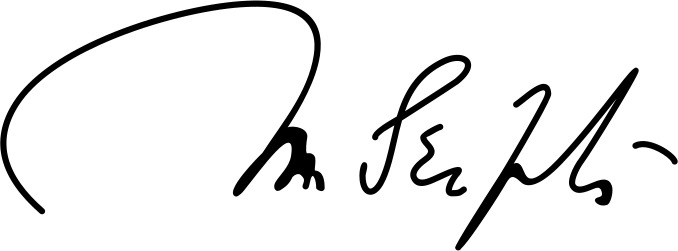
Signature of: mihal prifti